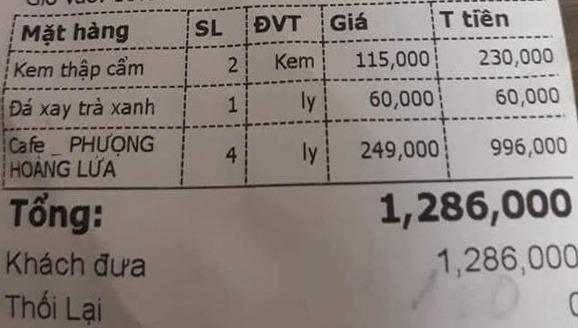
<table>
<tr>
<th>Mặt hàng</th>
<th>SL</th>
<th>ĐVT</th>
<th>Giá</th>
<th>T tiền</th>
</tr>
<tr>
<td>Kem thập cẩm</td>
<td>2</td>
<td>Kem</td>
<td>115,000</td>
<td>230,000</td>
</tr>
<tr>
<td>Đá xay trà xanh</td>
<td>1</td>
<td>ly</td>
<td>60,000</td>
<td>60,000</td>
</tr>
<tr>
<td>Cafe _ PHƯƠNG HOÀNG LỬA</td>
<td>4</td>
<td>ly</td>
<td>249,000</td>
<td>996,000</td>
</tr>
</table>

Tổng: 1,286,000
Khách đưa 1,286,000
Thối Lại 0